Question: What is the property identification or parcel number listed?
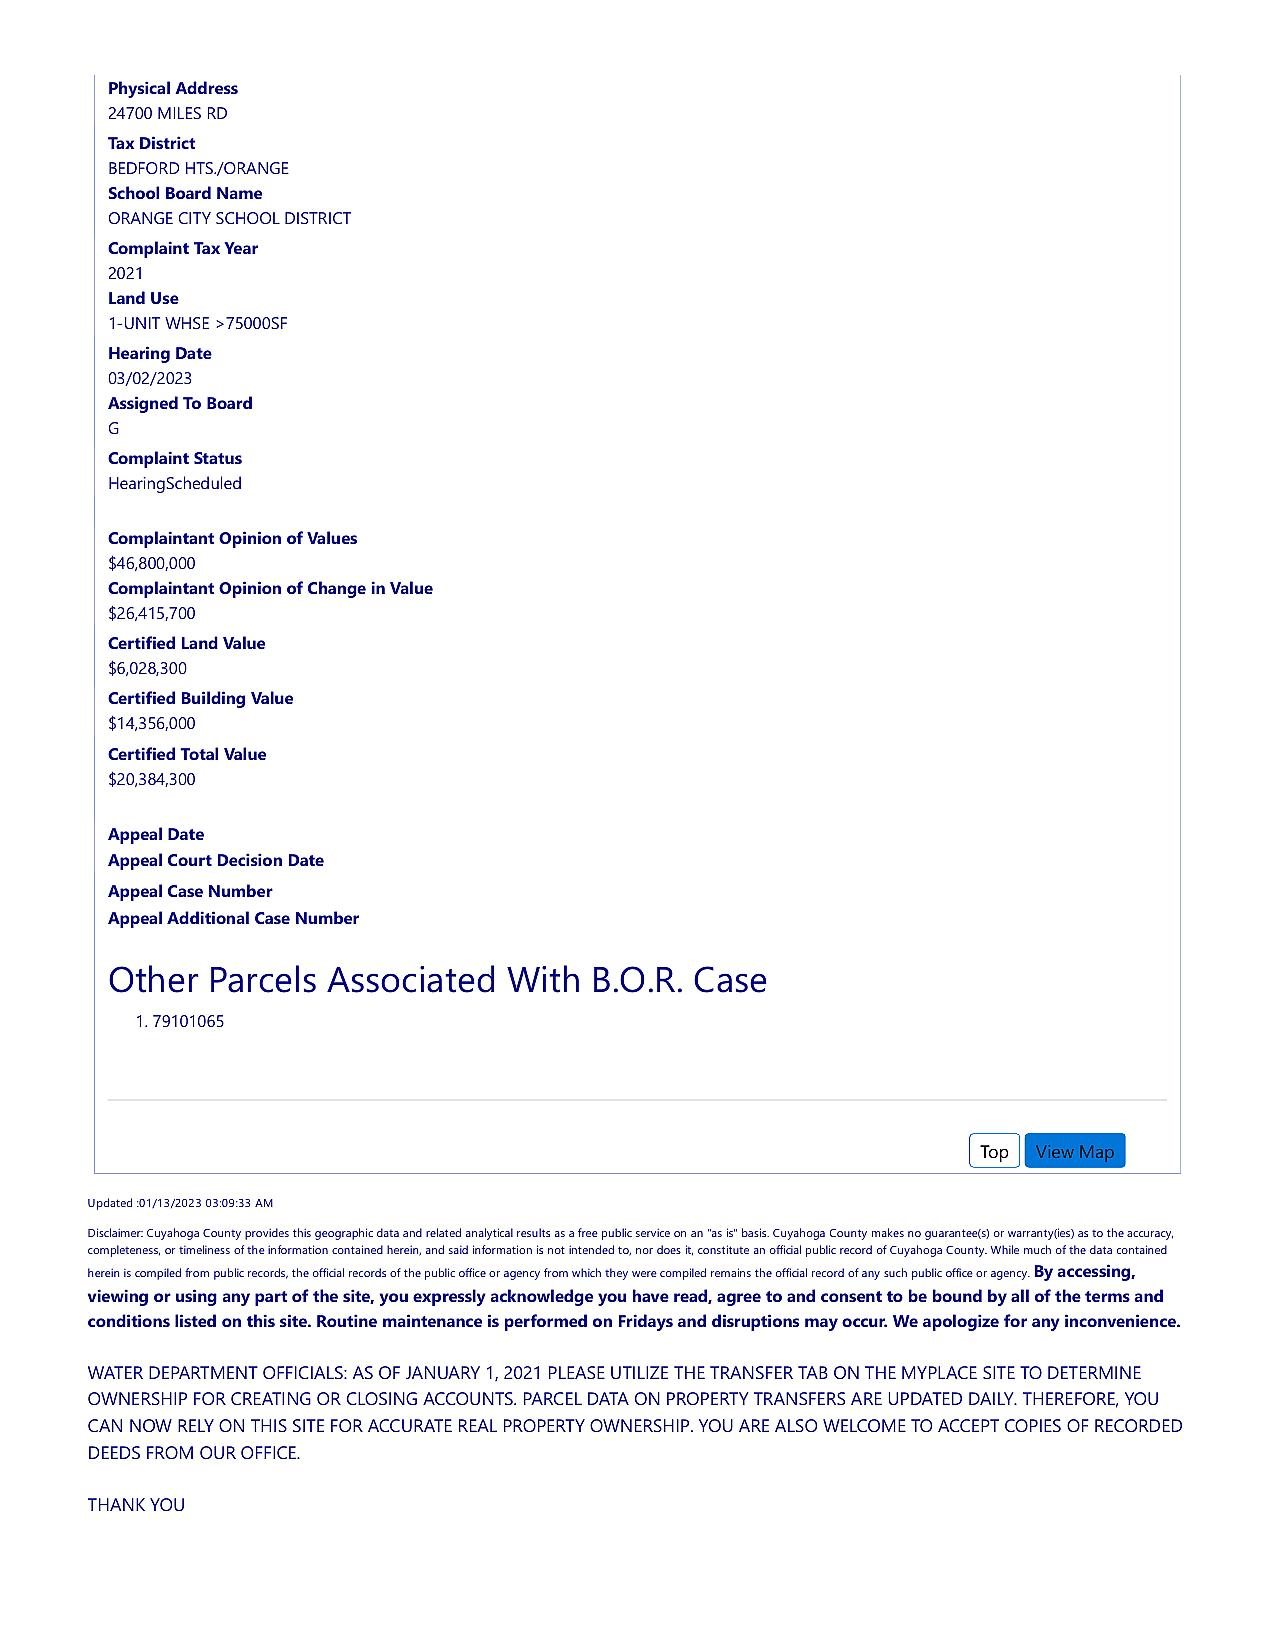
Answer: "1.79101065"